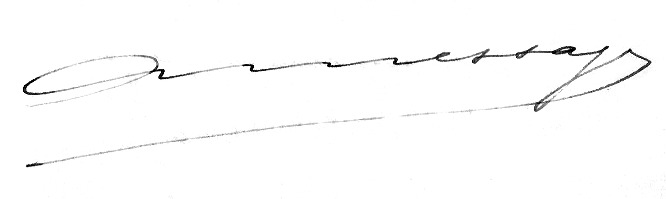
Signature of: andré messager